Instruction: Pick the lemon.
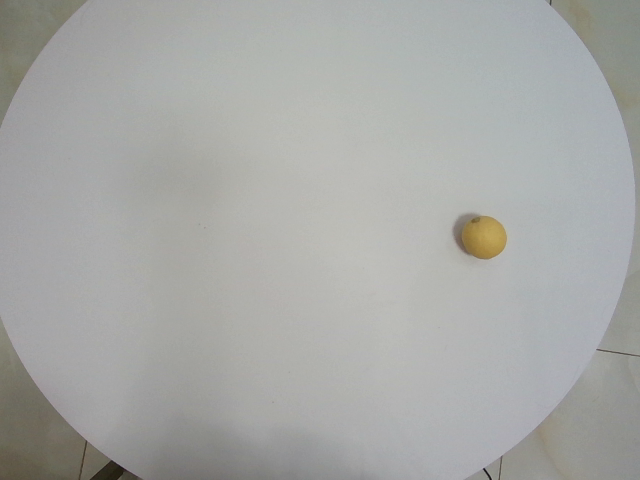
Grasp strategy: vertical